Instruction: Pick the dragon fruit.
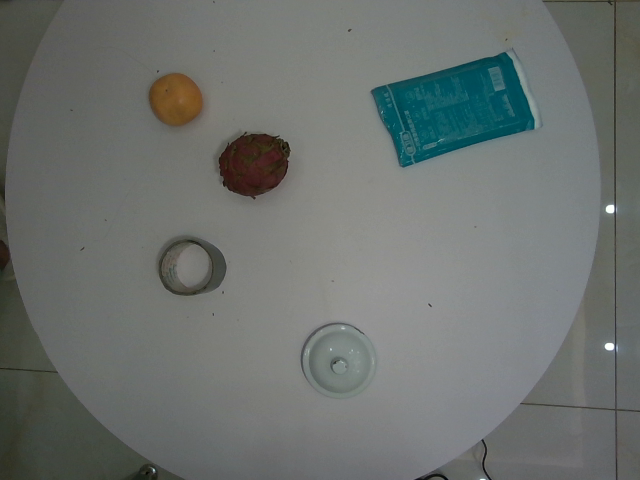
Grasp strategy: vertical